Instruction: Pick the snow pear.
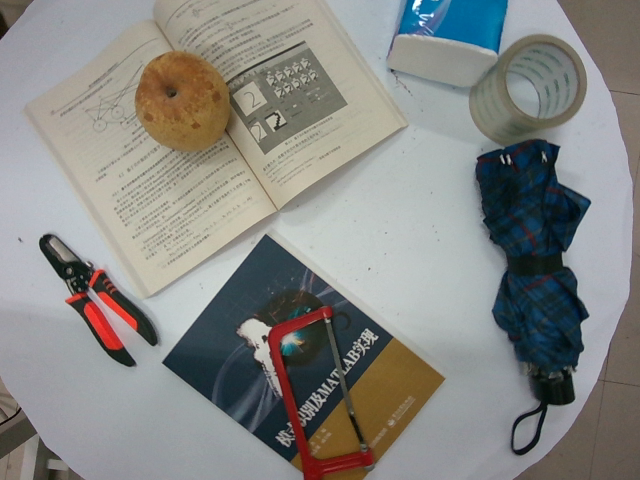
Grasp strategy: vertical